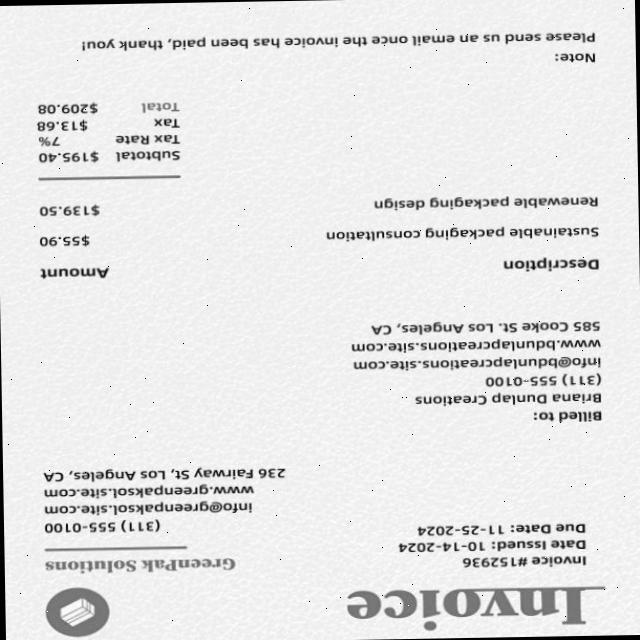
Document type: Invoice